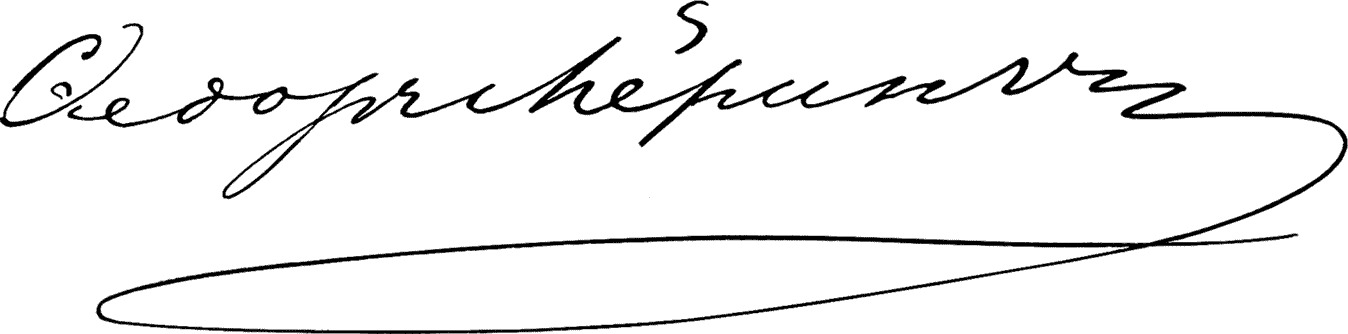
Signature of: friedrich mering